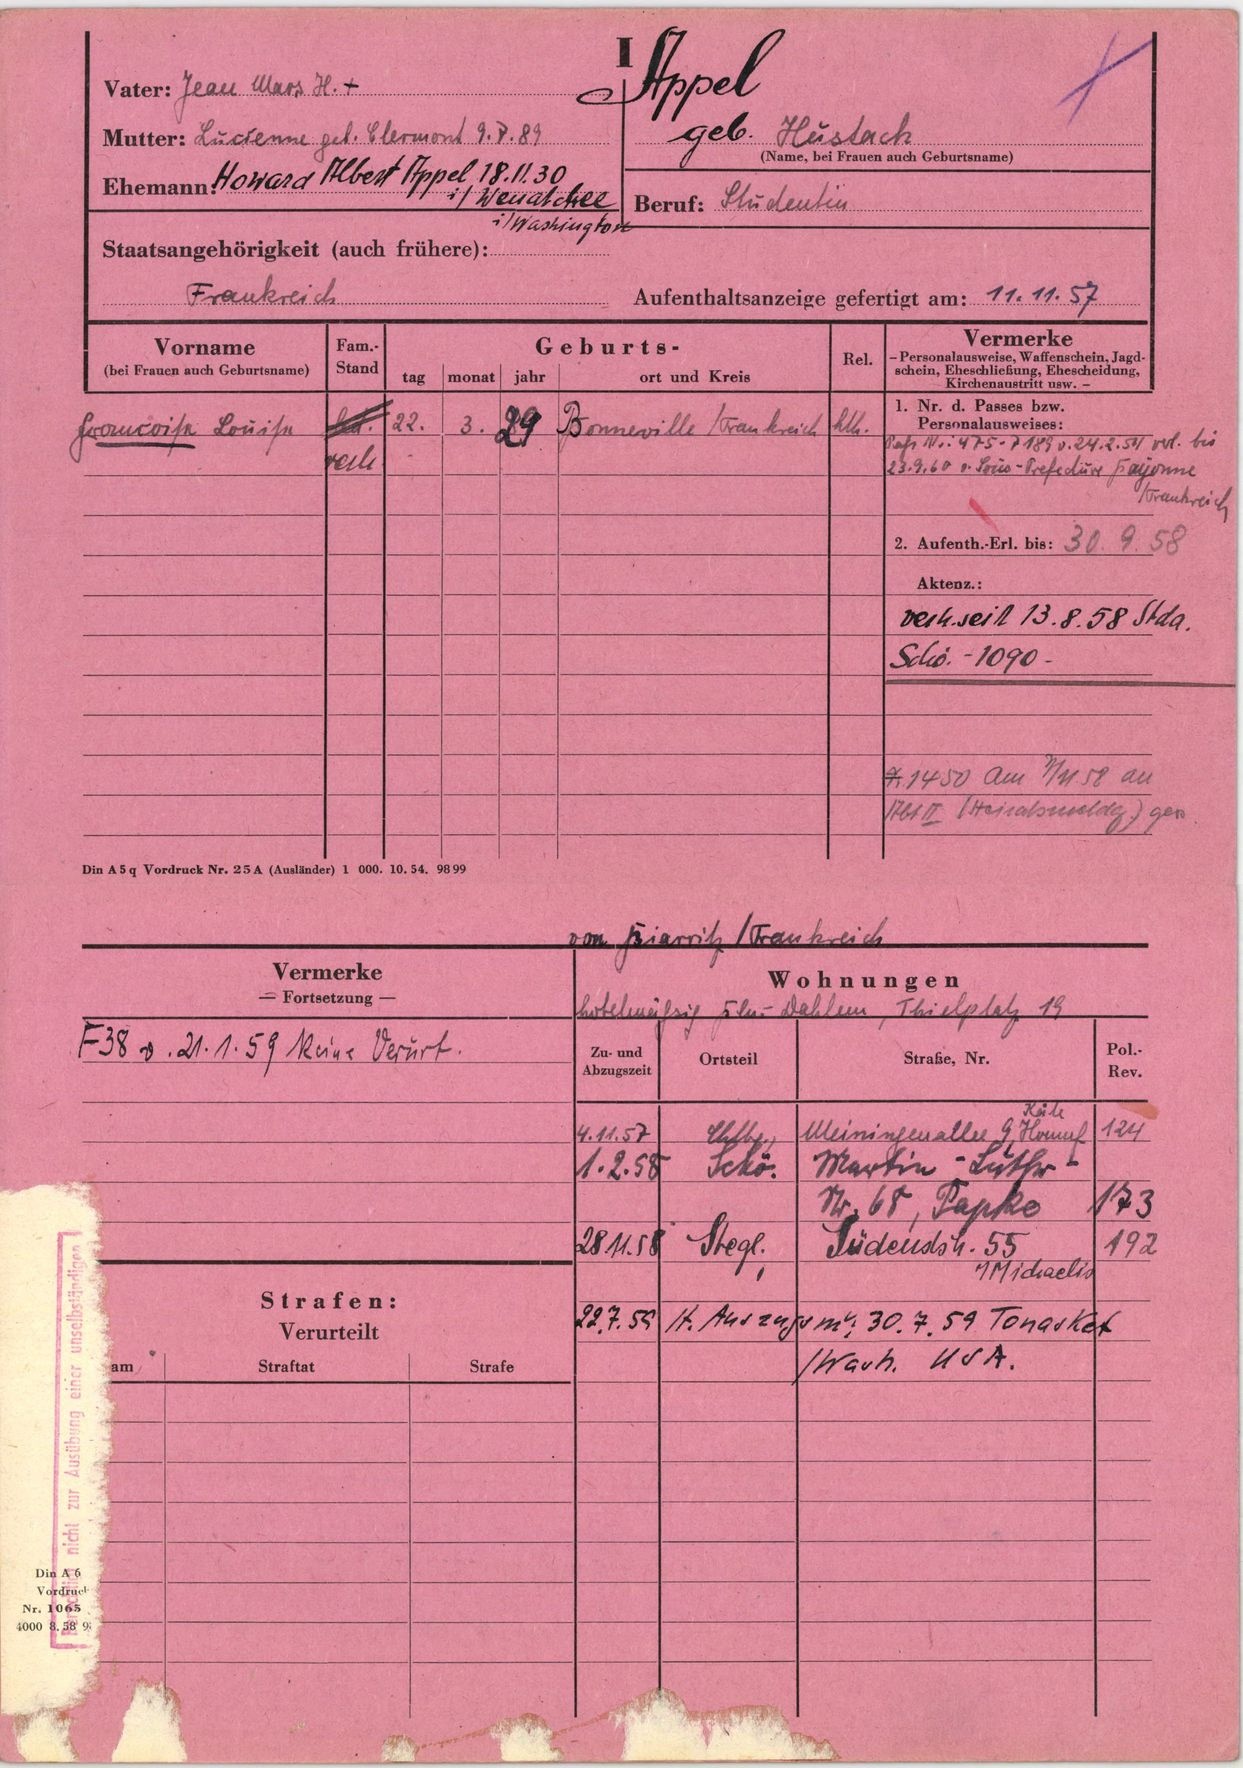
Appel
geb. Huslach